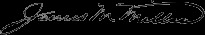
Signature of: james mcmillan